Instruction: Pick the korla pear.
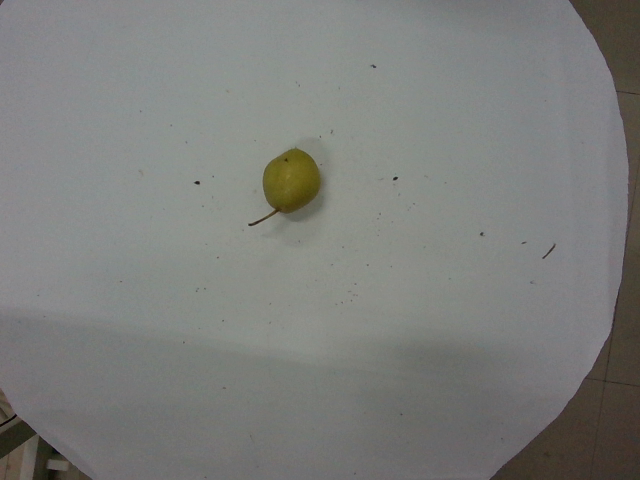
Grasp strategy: vertical